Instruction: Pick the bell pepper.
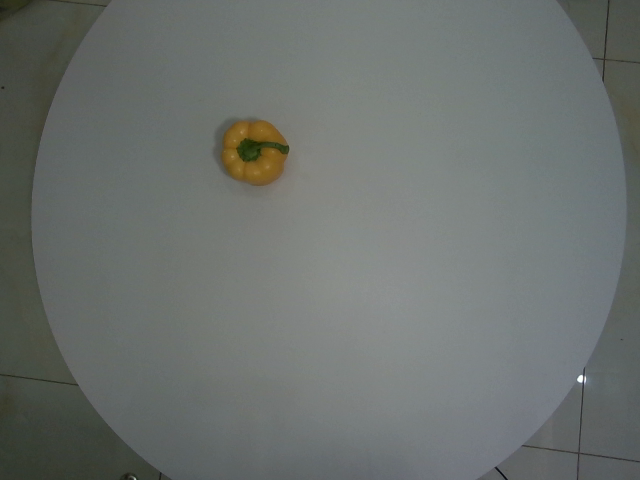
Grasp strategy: vertical